Question: How is the history relevant to the case?
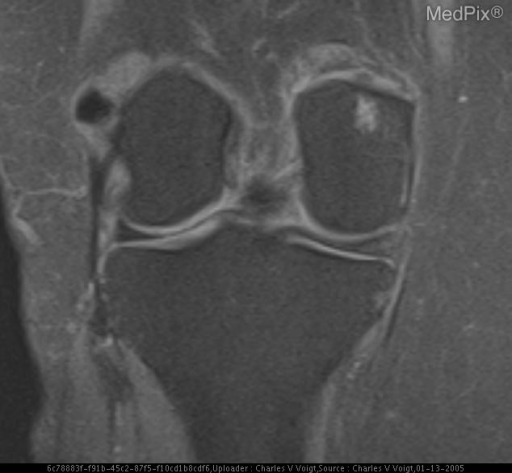
Answer: The patient's history of 65 y/o with longstanding right knee pain is key in understanding the case.